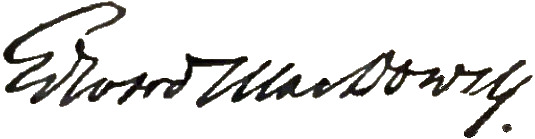
Signature of: edward macdowell